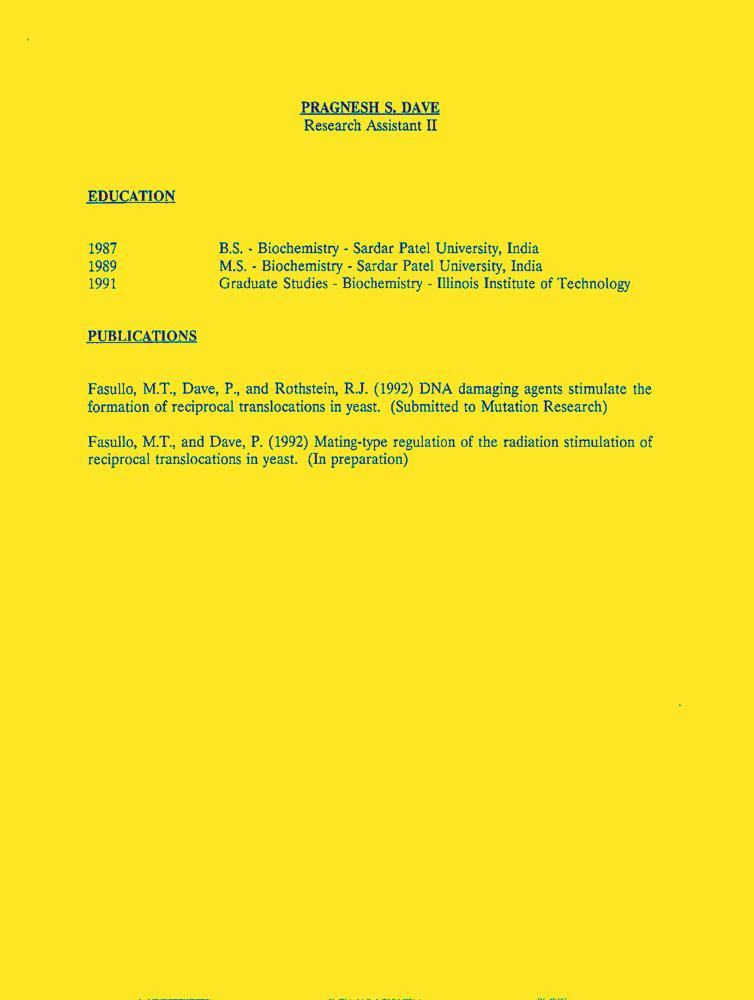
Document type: Resume-Doc